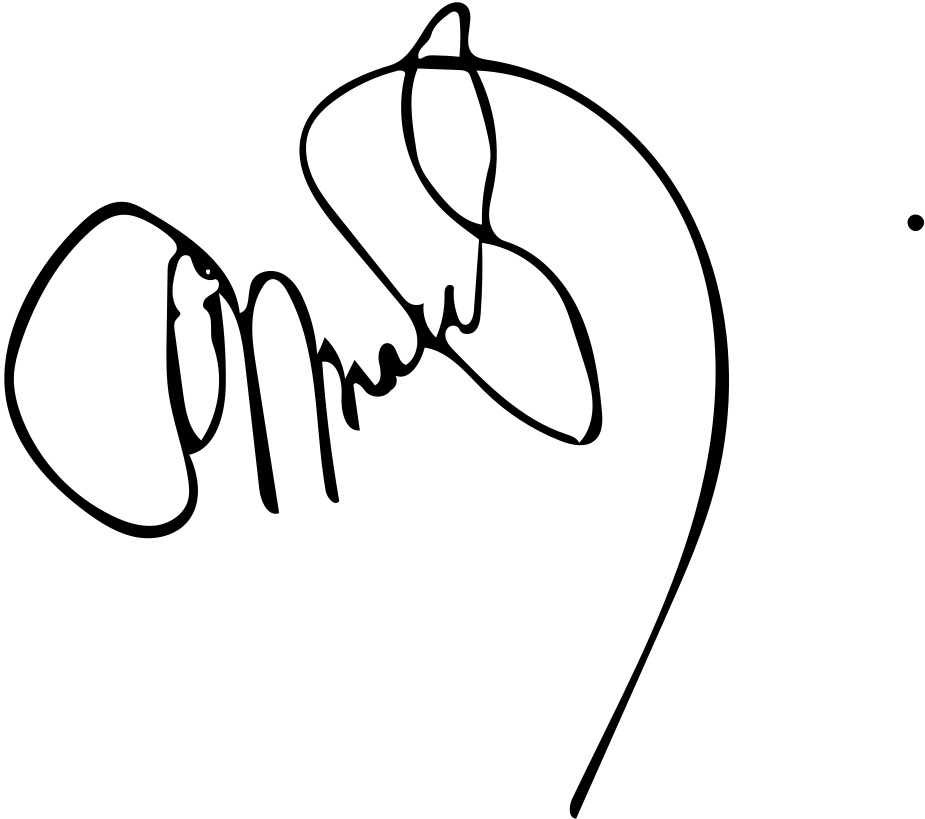
Signature of: pedro pablo kuczynski